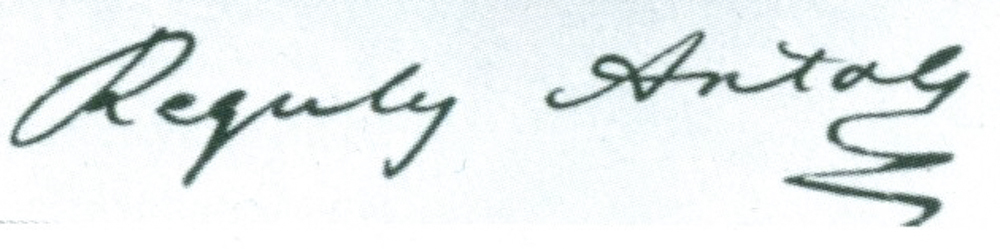
Signature of: antal reguly